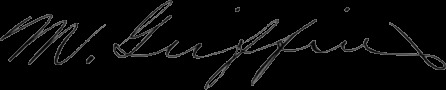
Signature of: michael griffin